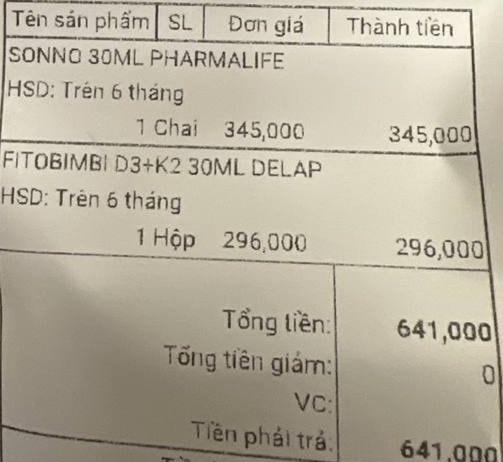
<table>
<tr>
<th>Tên sản phẩm</th>
<th>SL</th>
<th>Đơn giá</th>
<th>Thành tiền</th>
</tr>
<tr>
<td>SONNO 30ML PHARMALIFE<br>HSD: Trên 6 tháng</td>
<td>1 Chai</td>
<td>345,000</td>
<td>345,000</td>
</tr>
<tr>
<td>FITOBIMBI D3+K2 30ML DELAP<br>HSD: Trên 6 tháng</td>
<td>1 Hộp</td>
<td>296,000</td>
<td>296,000</td>
</tr>
<tr>
<td colspan="3">Tổng tiền:</td>
<td>641,000</td>
</tr>
<tr>
<td colspan="3">Tổng tiền giảm:</td>
<td>0</td>
</tr>
<tr>
<td colspan="3">VC:</td>
<td></td>
</tr>
<tr>
<td colspan="3">Tiền phải trả:</td>
<td>641,000</td>
</tr>
</table>